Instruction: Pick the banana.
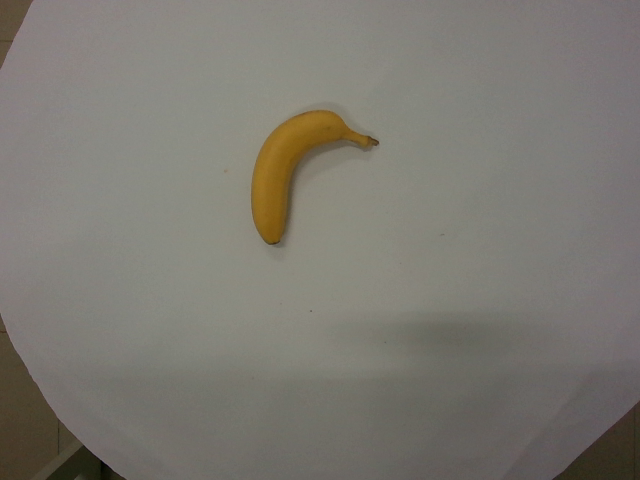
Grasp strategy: vertical